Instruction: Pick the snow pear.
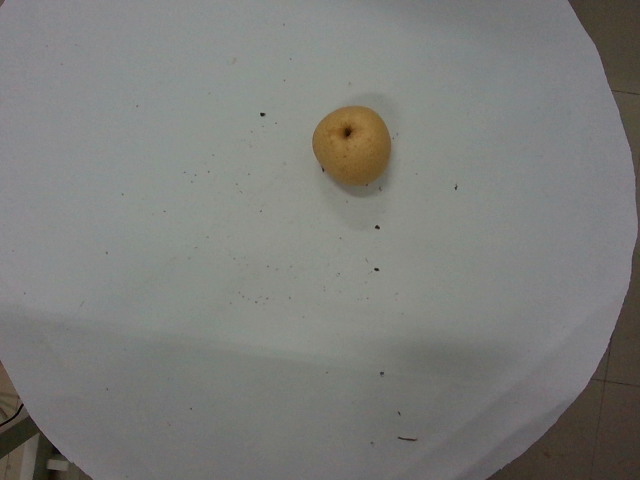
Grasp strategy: vertical